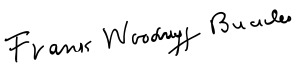
Signature of: frank buckles